Identify and extract the amount in words, amount in numbers, payee name, cheque date, and bank name from the image.
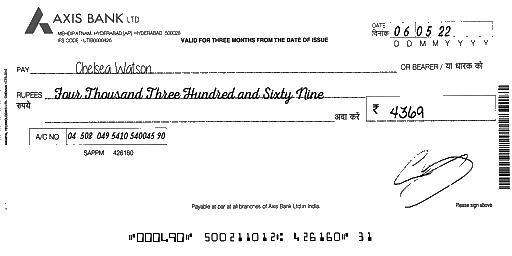
amt_in_words: Four Thousand Three Hundred and Sixty Nine
amt_in_figures: 4369
payee_name: Chelsea Watson
bank_name: AXIS BANK
cheque_date: 06/05/22